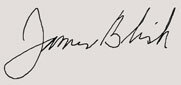
Signature of: james blish